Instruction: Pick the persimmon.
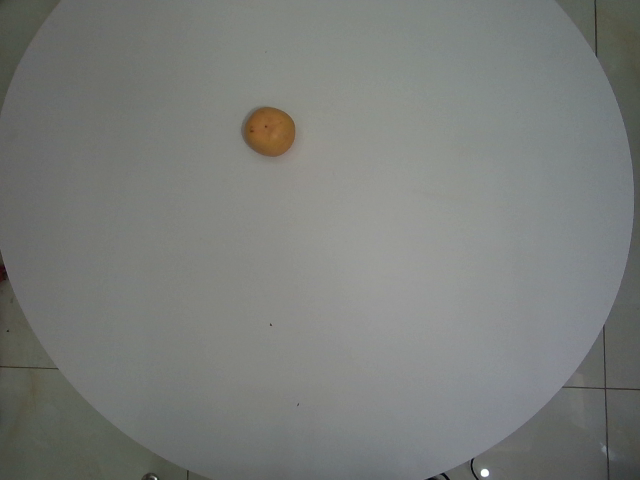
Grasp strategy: vertical